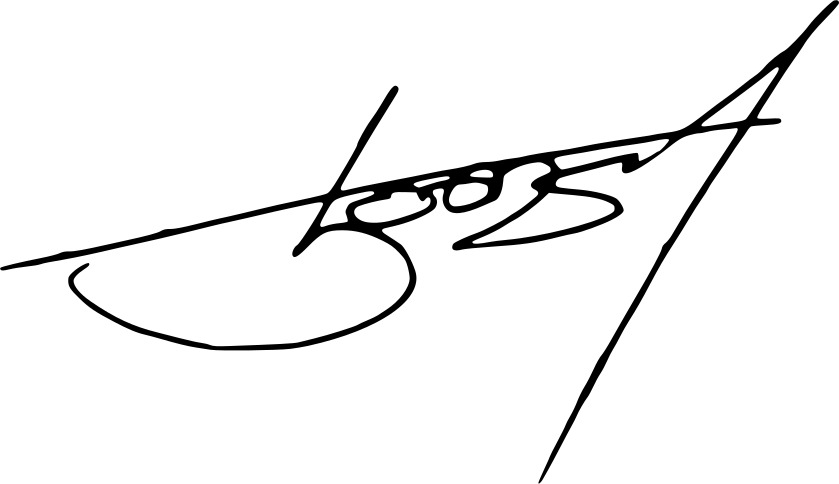
Signature of: mikheil janelidze